Question: What type of tax is indicated in the document, personal property or real estate?
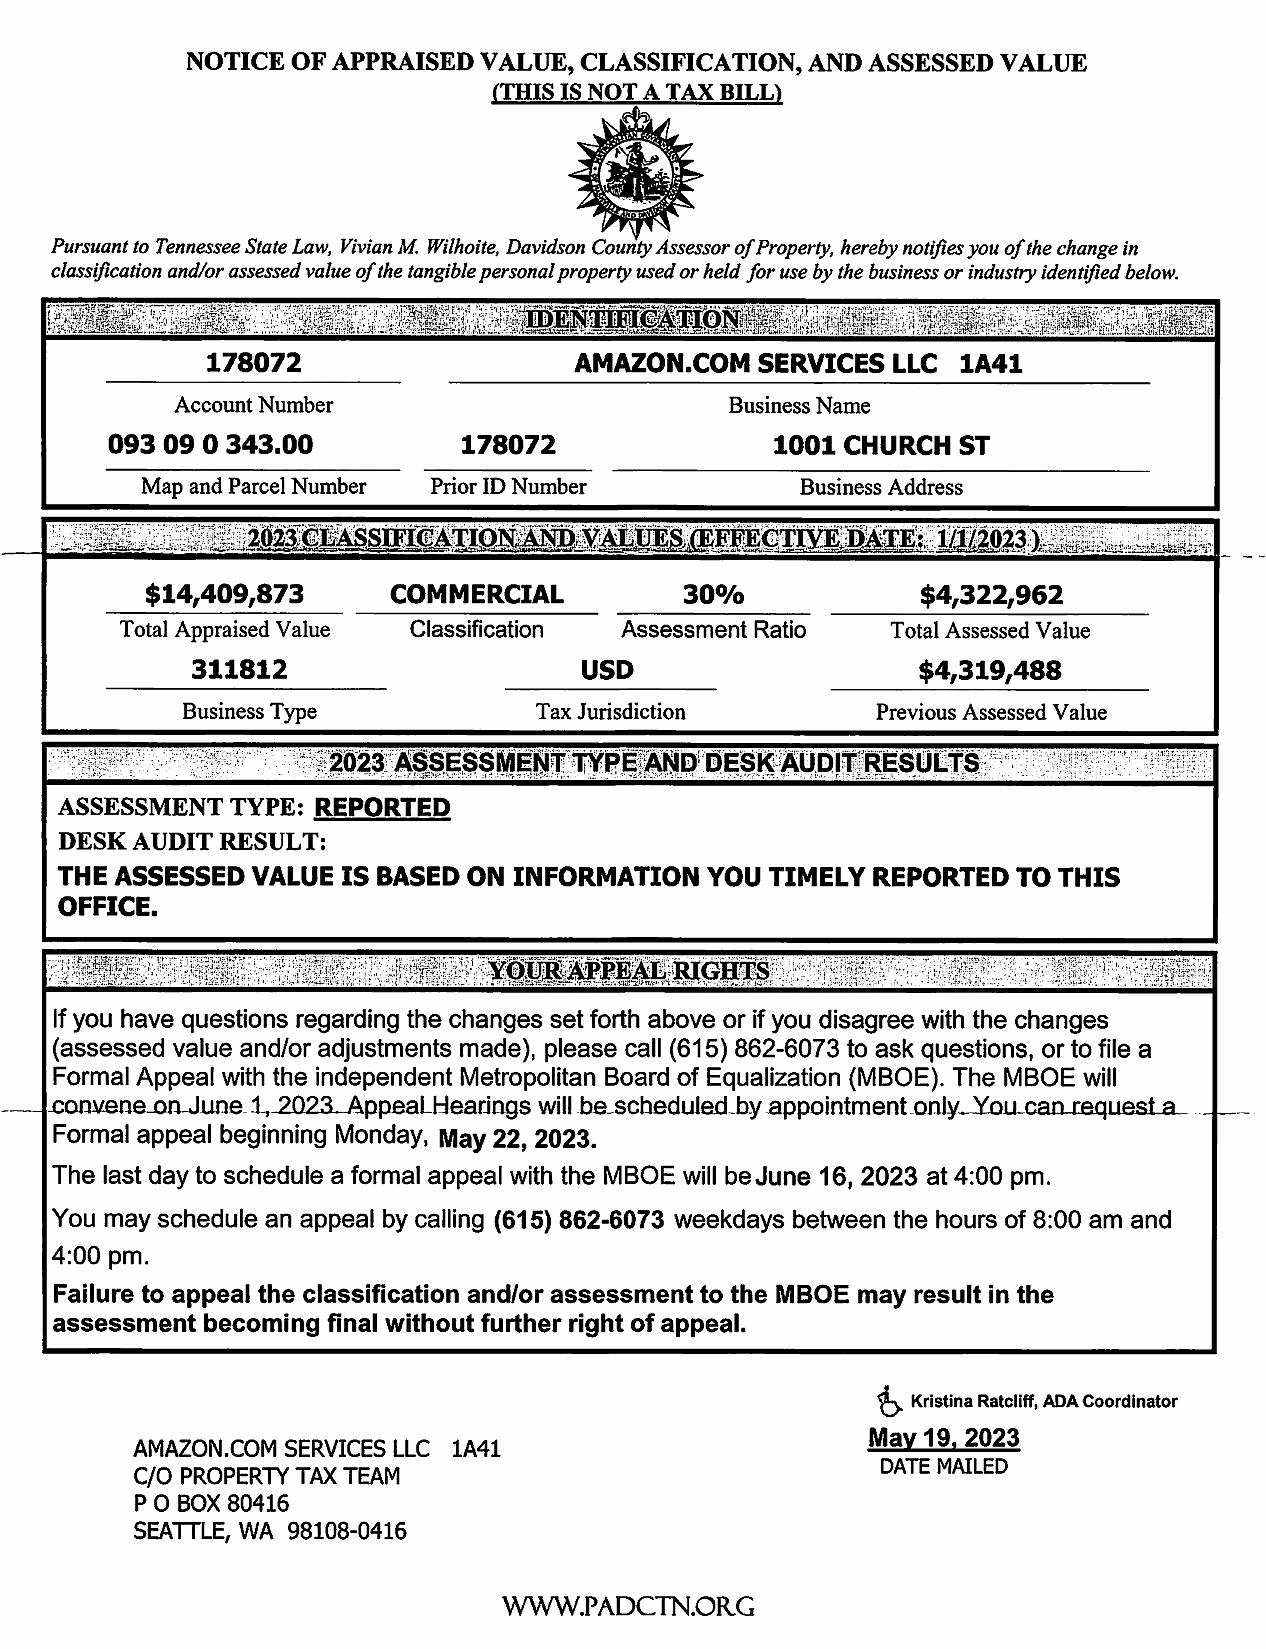
Answer: "Personal Property"